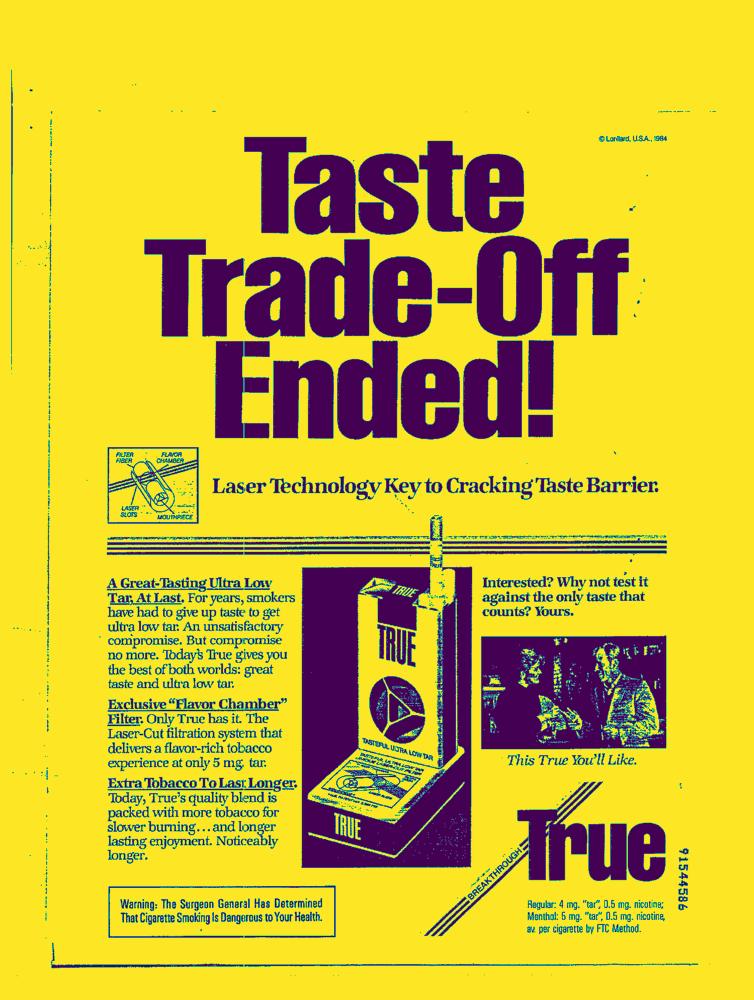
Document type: AD